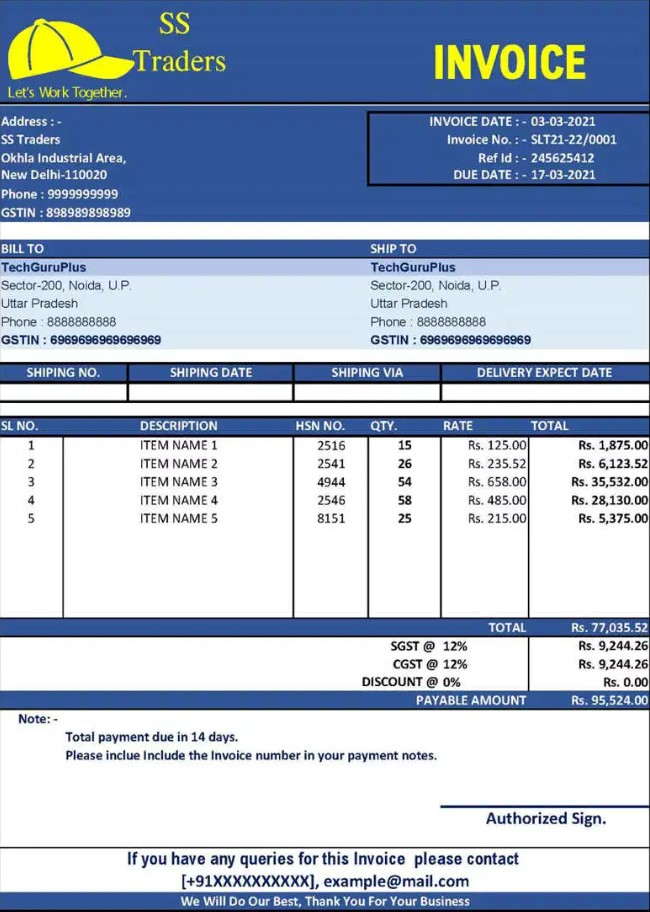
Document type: Invoice